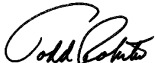
Signature of: todd rokita